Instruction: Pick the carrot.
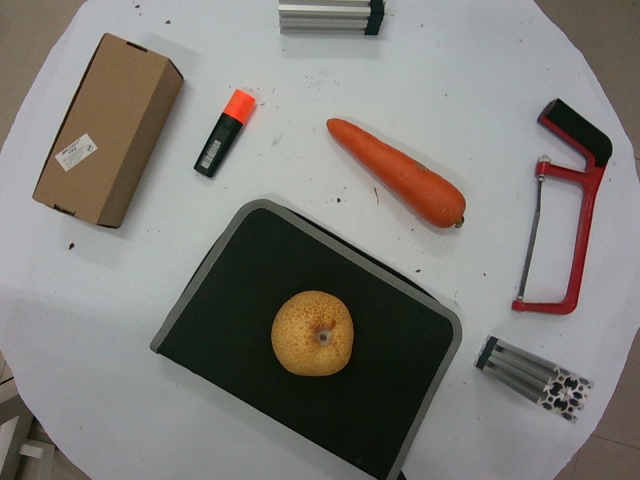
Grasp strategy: vertical